Question: Talk about the condition:
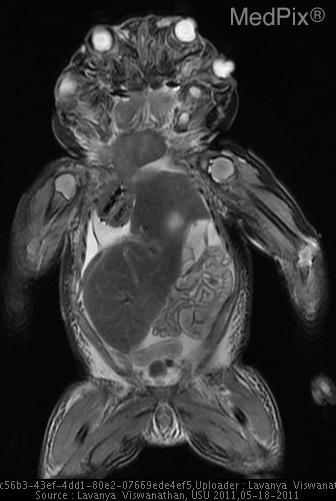
Answer: The disease is discussed as: Diprosopus is a rare form of conjoined twinning characterized by a single body, one unusual head and two faces or a spectrum of duplication of the   raniofacial structures.  This is seen in less than 1% of cases of conjoined twins.

Ectoderm forms skin and neural plate
Neural differentiation signal from mesoderm (notochord)
Neural plate folds outwards during wk 3 gestation creating the neural groove
By end of wk 4 the neuropores close off

If folds fail to close, neural tissue is exposed to amniotic fluid - leading to  necrosis and loss of tissue

Diprosopus Twins (conjoned) is a very rare condition.
Spinal cord and brain development are depended on a combination of many signal messengers and synchronized tissue migration

Once identified on fetal sonography, close monitoring is required.